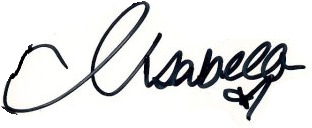
Signature of: isabella castillo